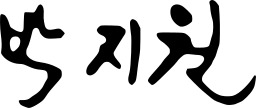
Signature of: park jie won